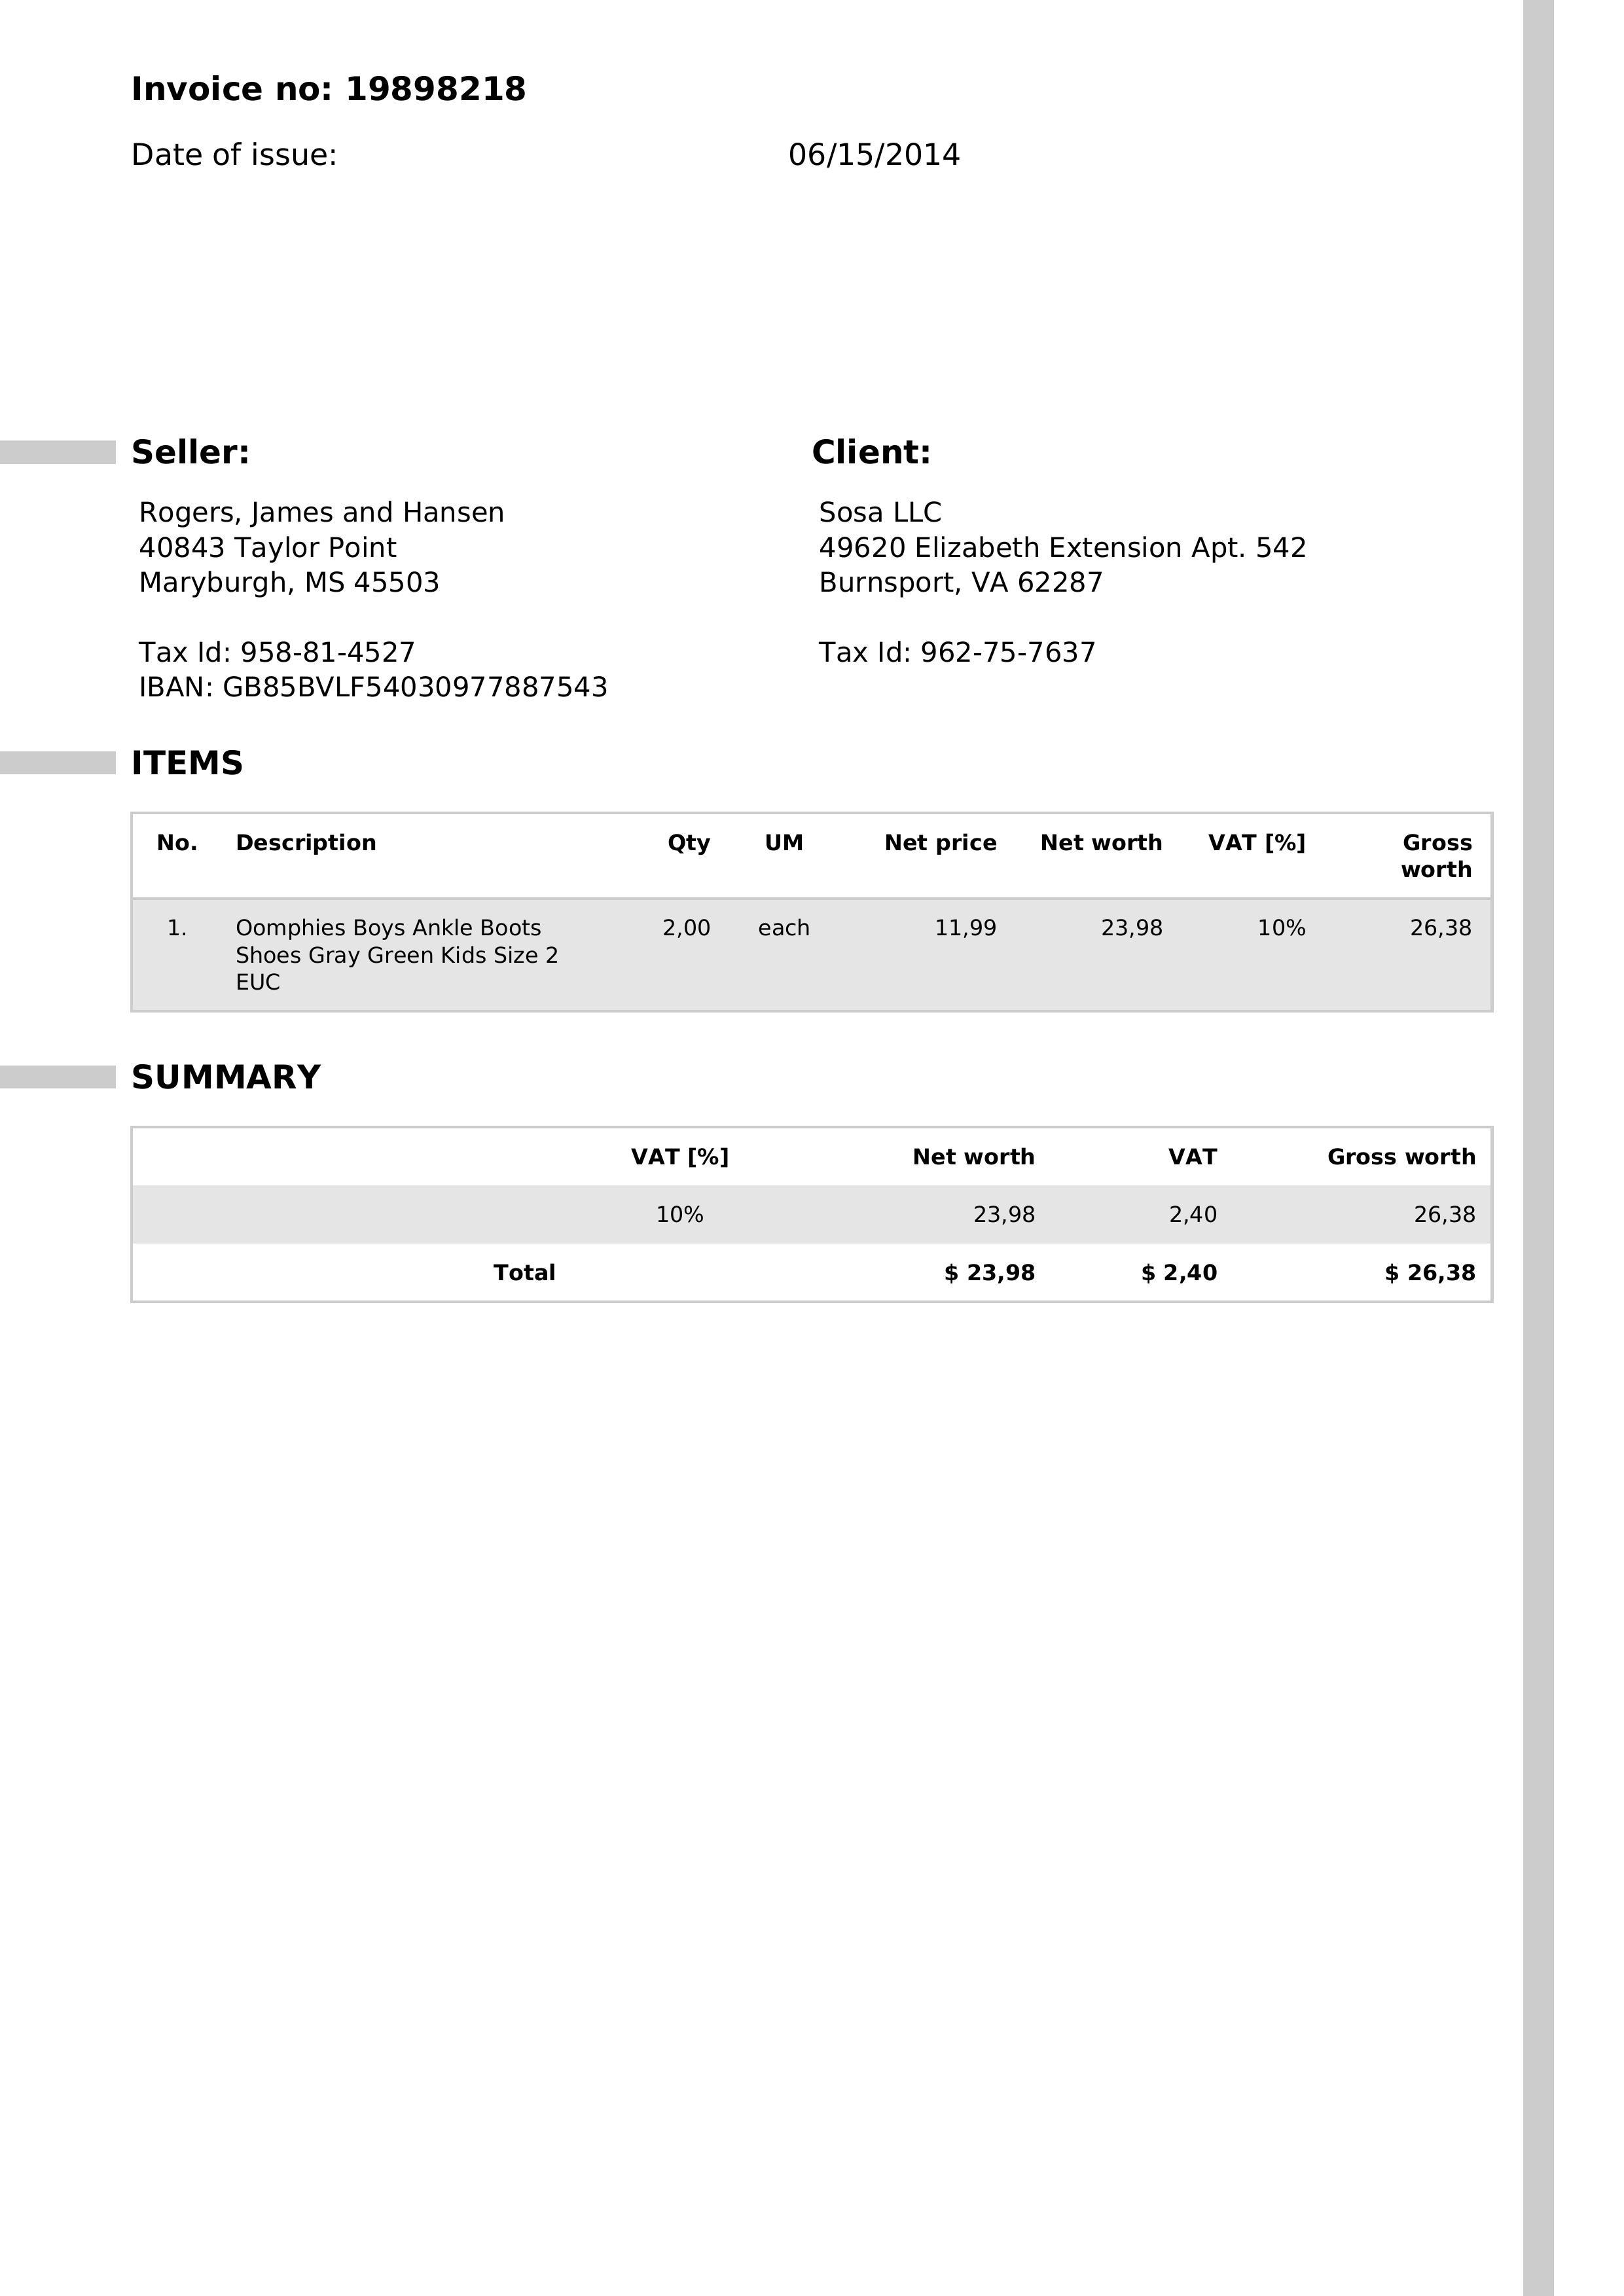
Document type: Invoice